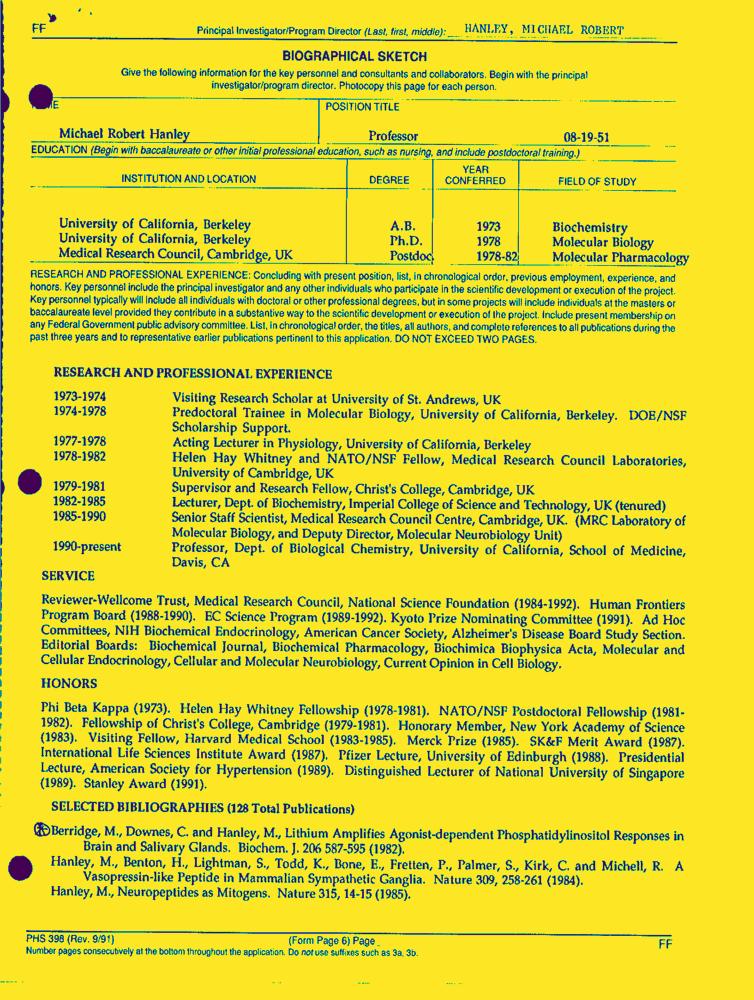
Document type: Resume-Doc